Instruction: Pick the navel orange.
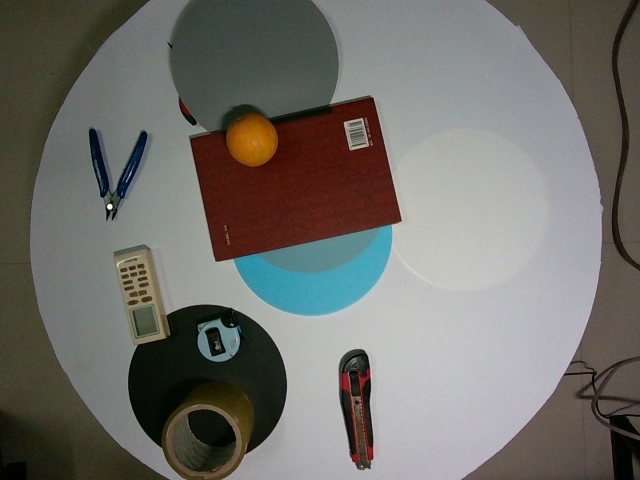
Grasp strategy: vertical